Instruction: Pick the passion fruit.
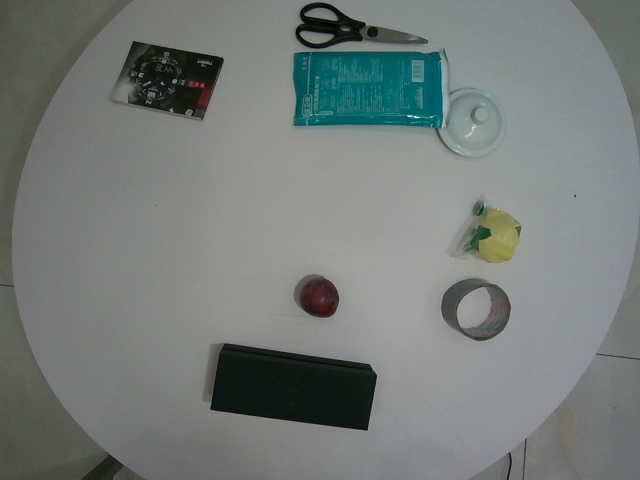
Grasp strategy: vertical